Question: What are the imaging findings?
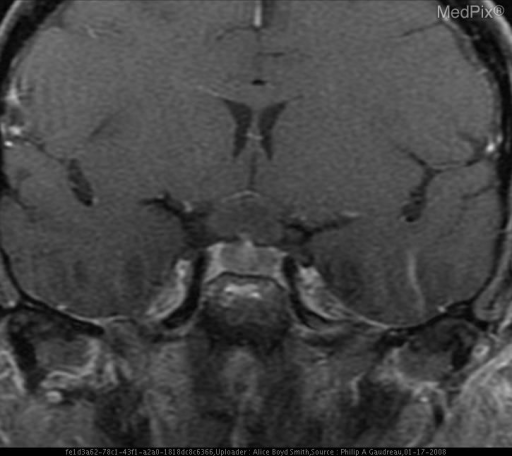
Answer: The imaging shows Increased signal intensity and widening of the optic nerves as they track posteriorly.
There is a well circumscribed 1.5X1cm mass of high signal intensity located at the location of the optic chiasm.  The lesion is suprasellar. There is no enhancement seen on the post contrast images.  Again noted is expansion of the optic nerves and chiasm..